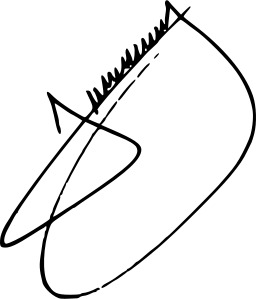
Signature of: axel kicillof